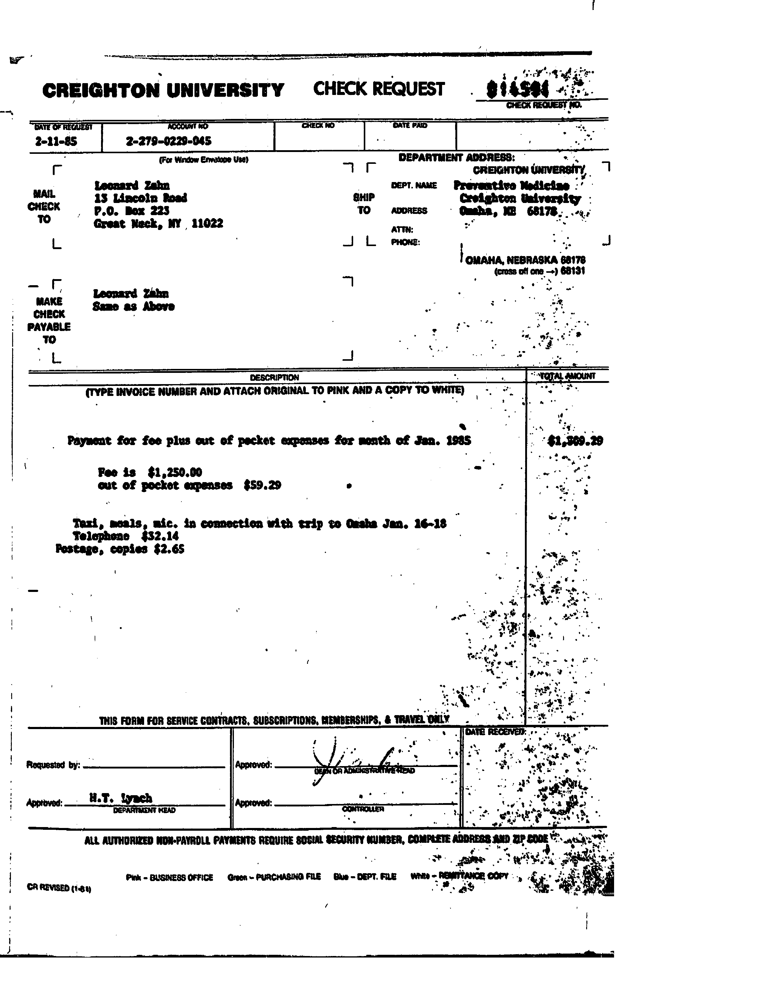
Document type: Invoice